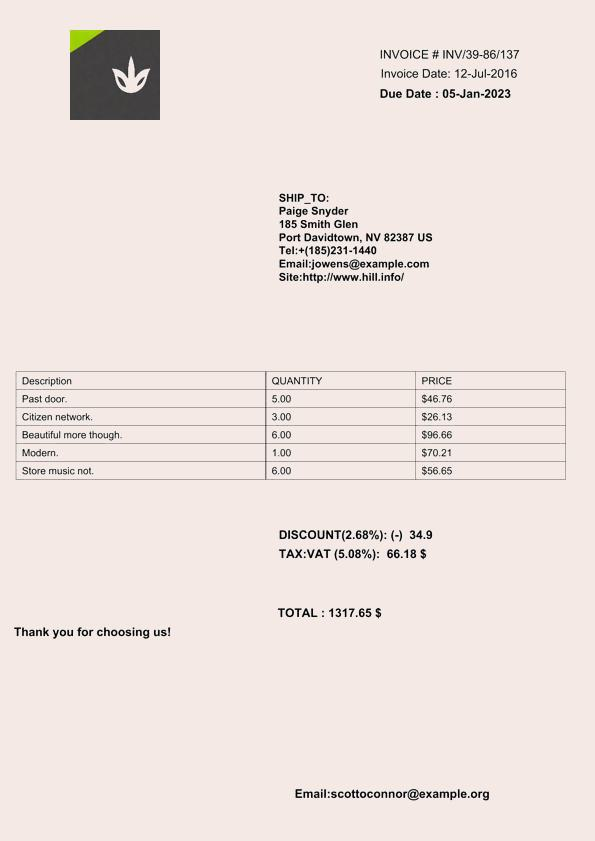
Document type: Invoice